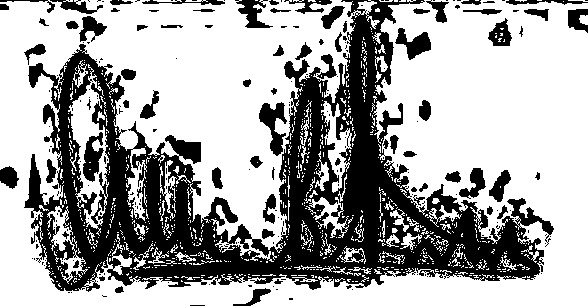
Signature of: allen b forbes